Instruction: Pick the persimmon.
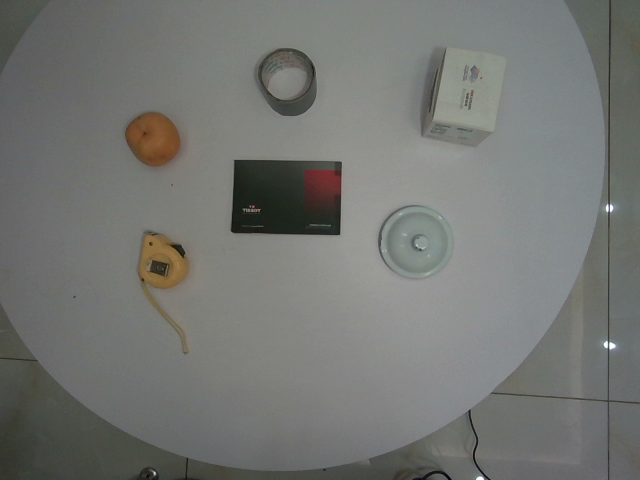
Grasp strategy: vertical